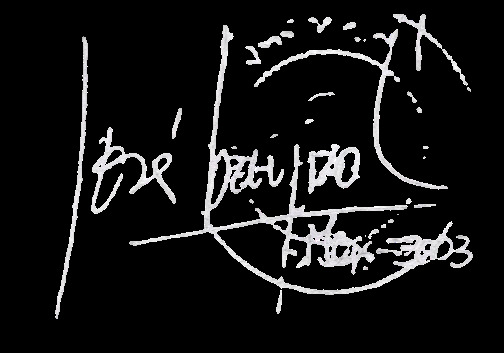
Signature of: josé m bayro corrochano